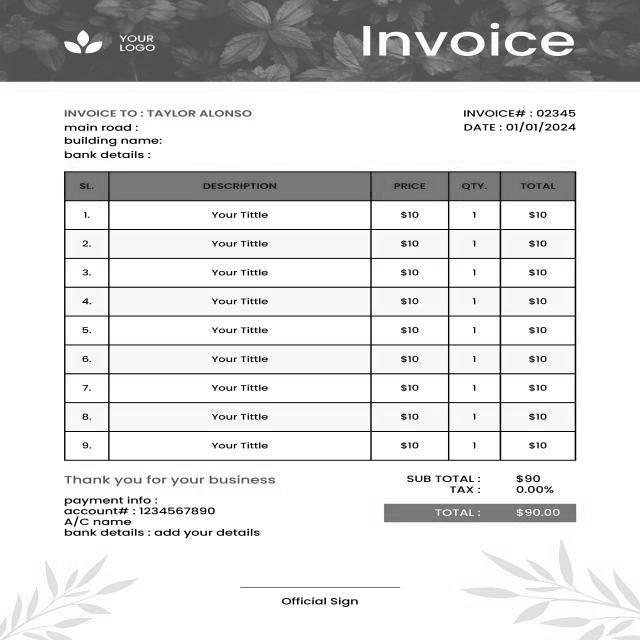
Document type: Invoice